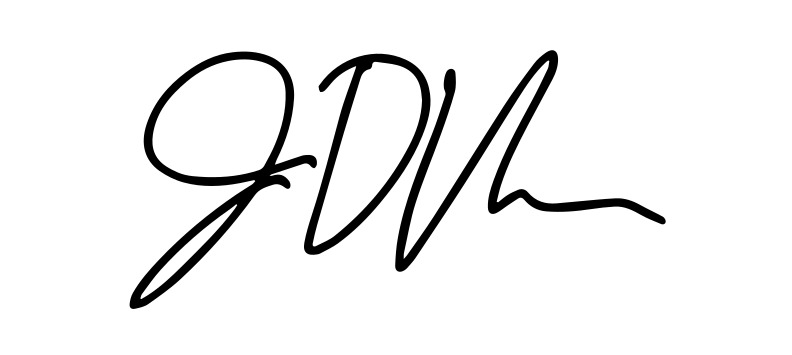
Signature of: jd vance